Question: What jurisdiction, city, or county is the document associated with?
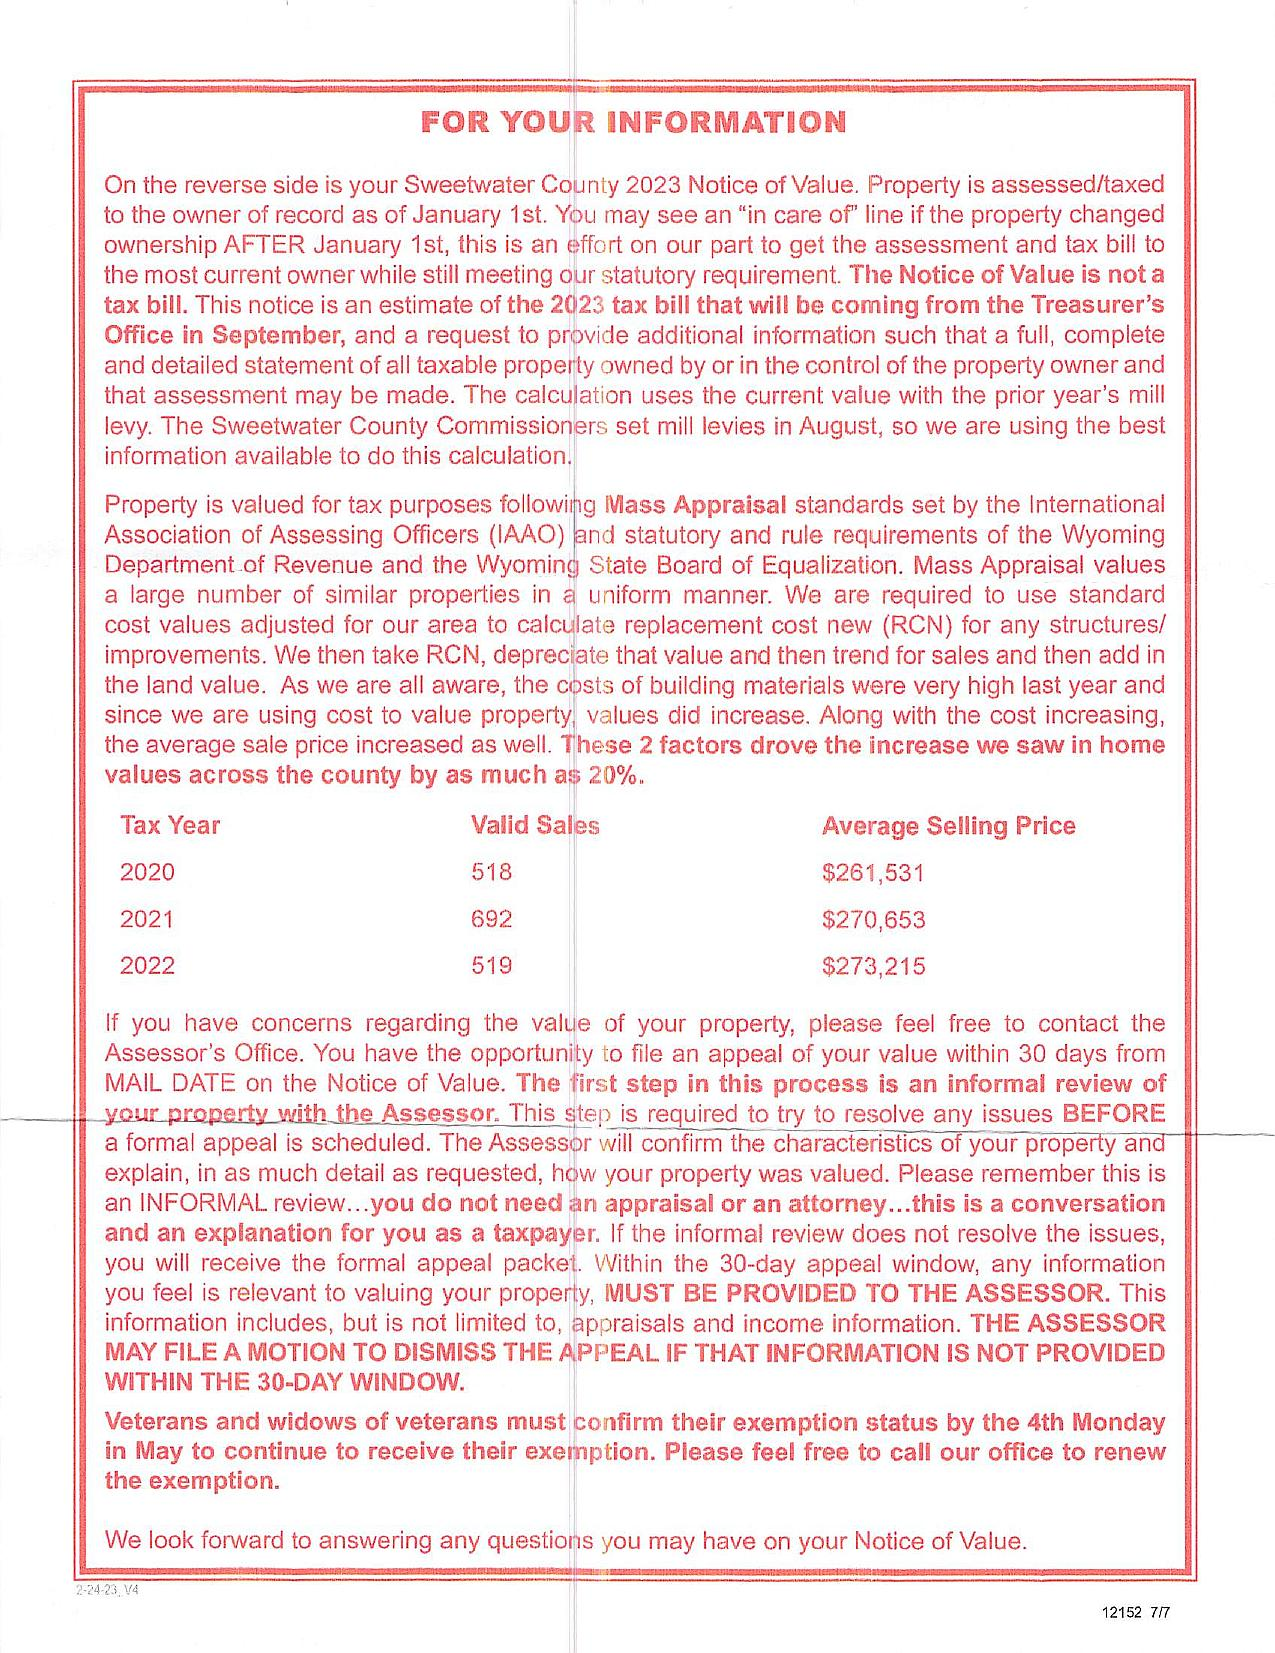
Answer: "Sweetwater County"